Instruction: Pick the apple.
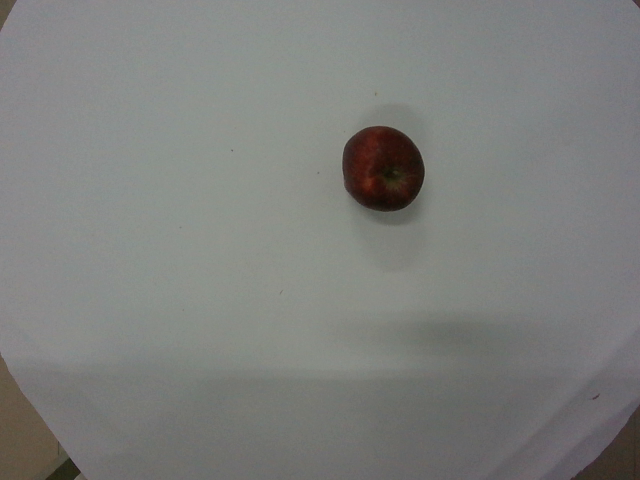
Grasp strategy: vertical